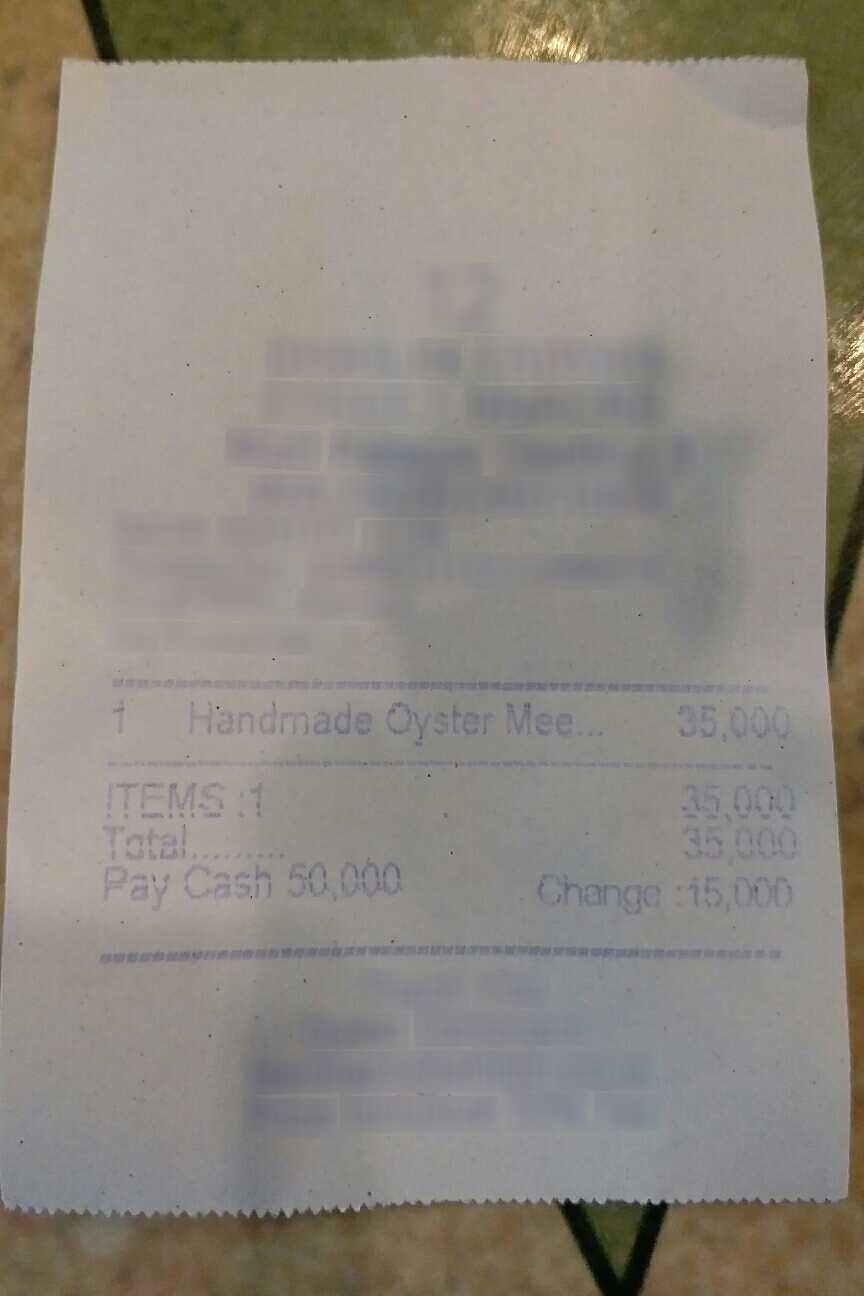
Number of items: 3
Subtotal: 35,000
Total: 35,000
OCR text regions:
text: 1
text: Handmade
text: Oyster
text: Mee..
text: 35,000
text: Total
text: 35,000
text: Pay
text: Cash
text: 50,000
text: Change :
text: 15,000
text: ITEMS:
text: 1
text: 35,000